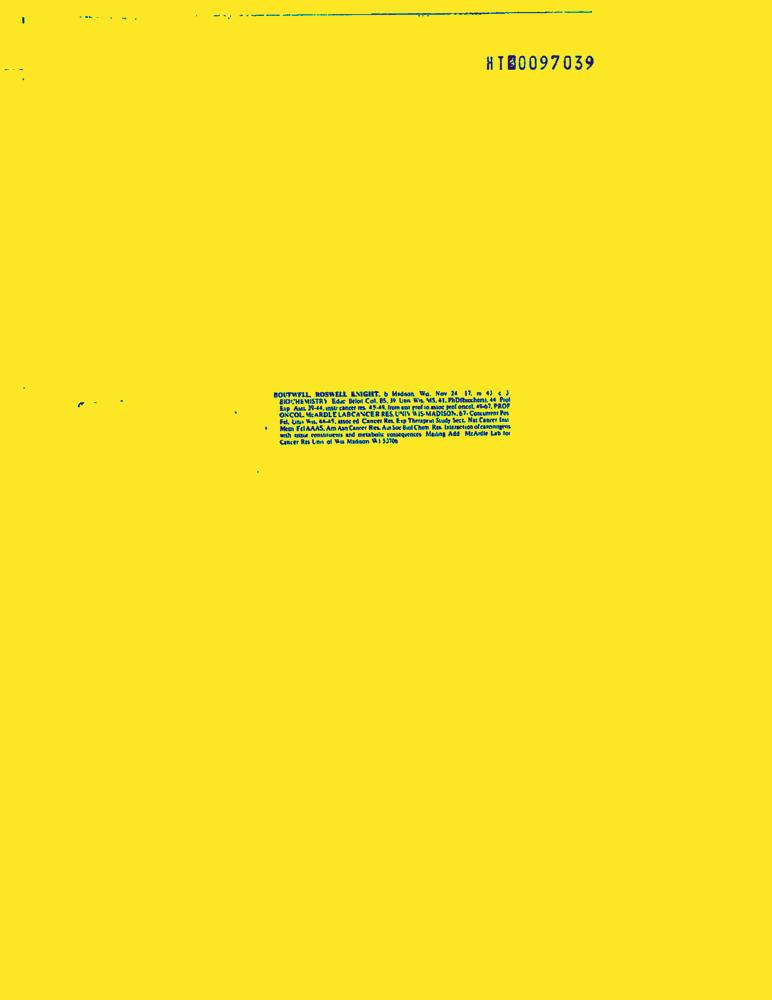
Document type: Resume-Doc